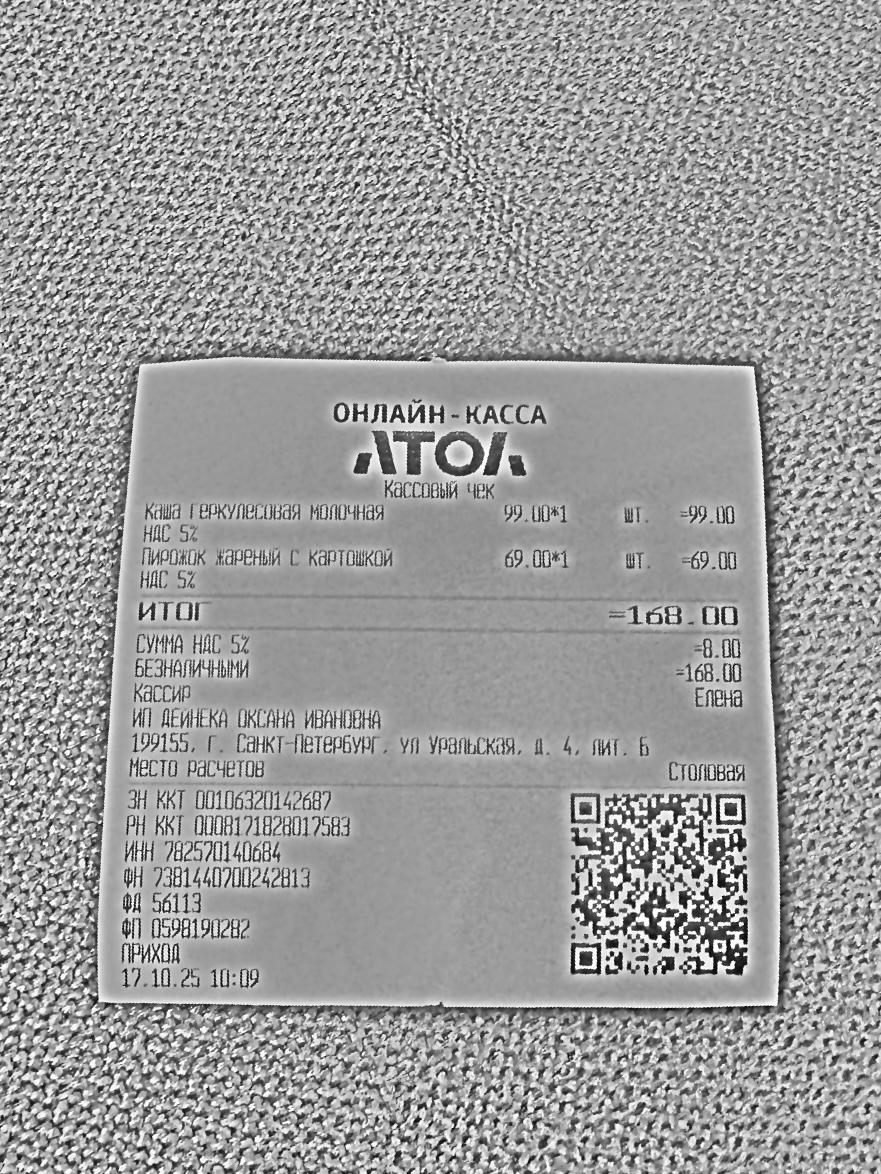
Продавец: ИП Дейнека О.И.
ИНН: 782570140684
Дата: 17.10.25
Товары: Каша геркулесовая молочная; Пирожок жареный с картошкой
Количество: 1; 1
Цена: 99.00; 69.00
Сумма: 99.00; 69.00
Итого: 168.00